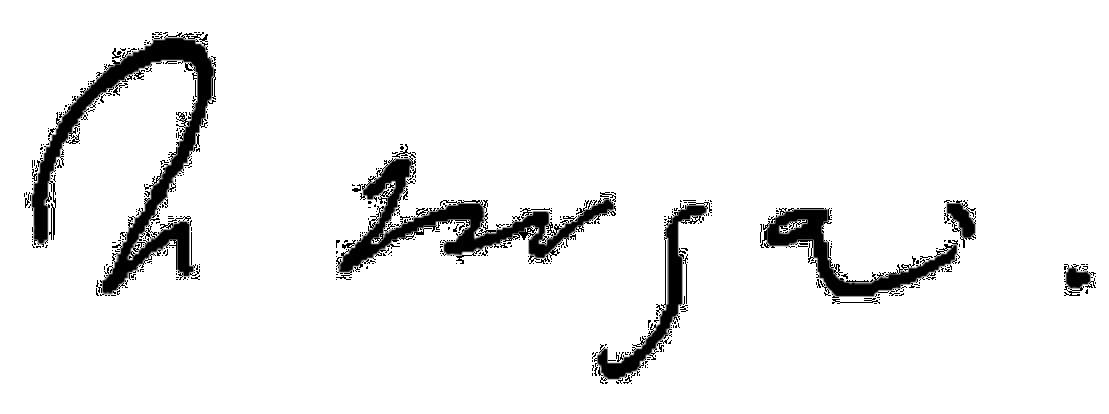
Signature of: nicolae iorga